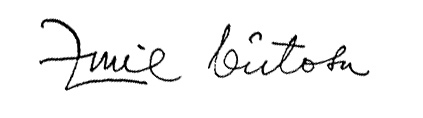
Signature of: emil vîrtosu